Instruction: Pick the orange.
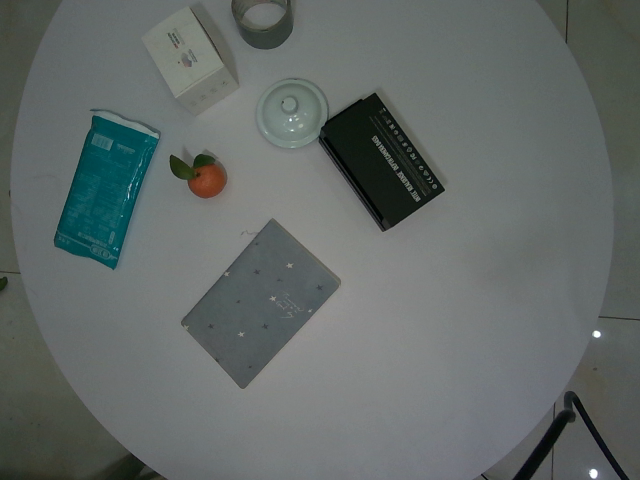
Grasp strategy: vertical